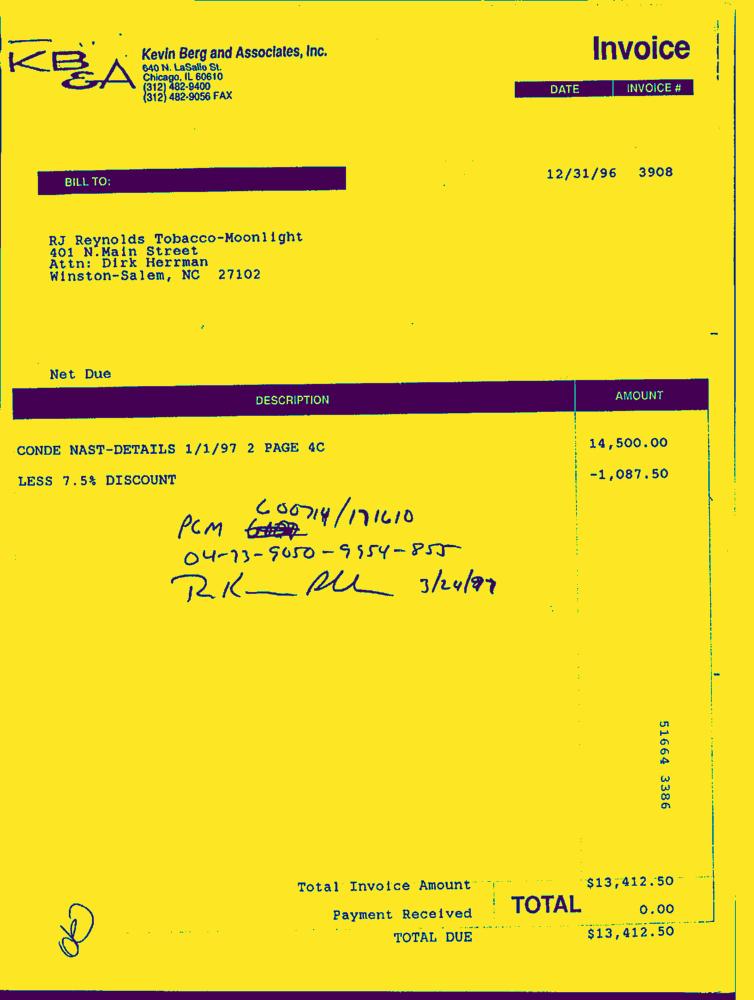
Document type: Invoice-Doc